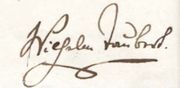
Signature of: wilhelm taubert